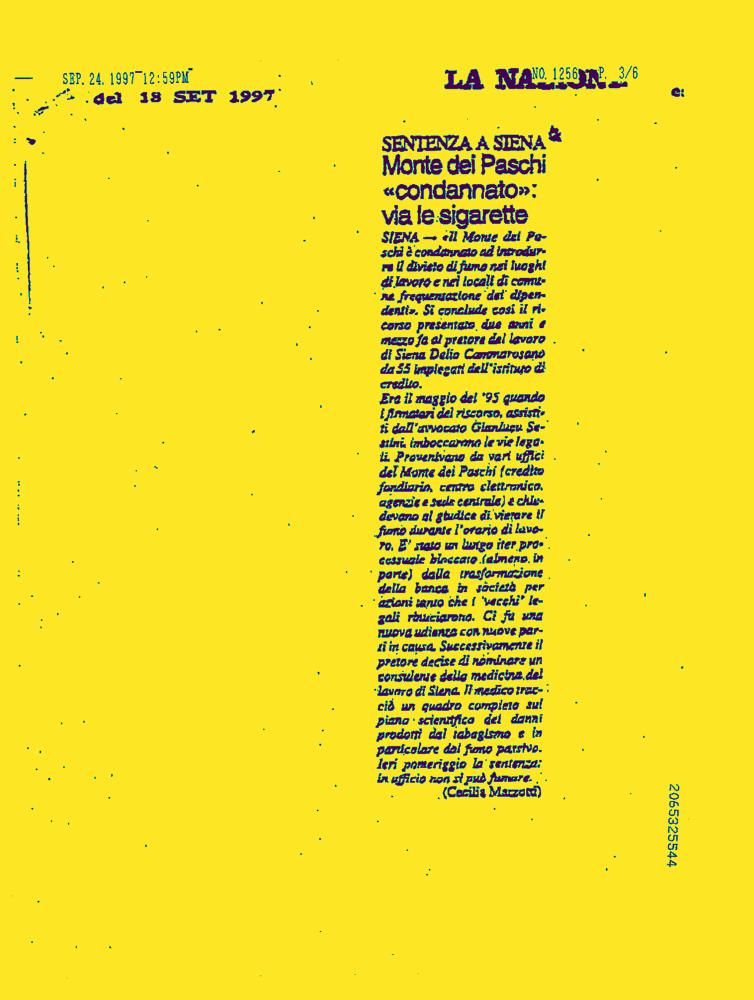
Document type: News-Article